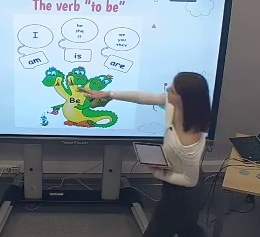
Транскрипция: ist ist ist ist ist ist ist ist ist ist ist ist ist ist ist ist ist ist ist ist ist ist ist ist ist ist ist ist ist
Категория: Педагогические действия
Подкатегория: Перенаправляет внимание класса
Описание действия: Учитель подходит к доске и объясняет связь между местоимениями и глаголами to be
Контекст и комментарии: Контекст ДО: ученики сидят и слушают преподавателя. Контекст ПОСЛЕ: ученики обратили внимание на доску и стали внимательно следить за темой разговора. Педагогический смысл: благодаря наглядной картинке со связью между местоимениями и глаголами to be у учеников лучше усваивается материал